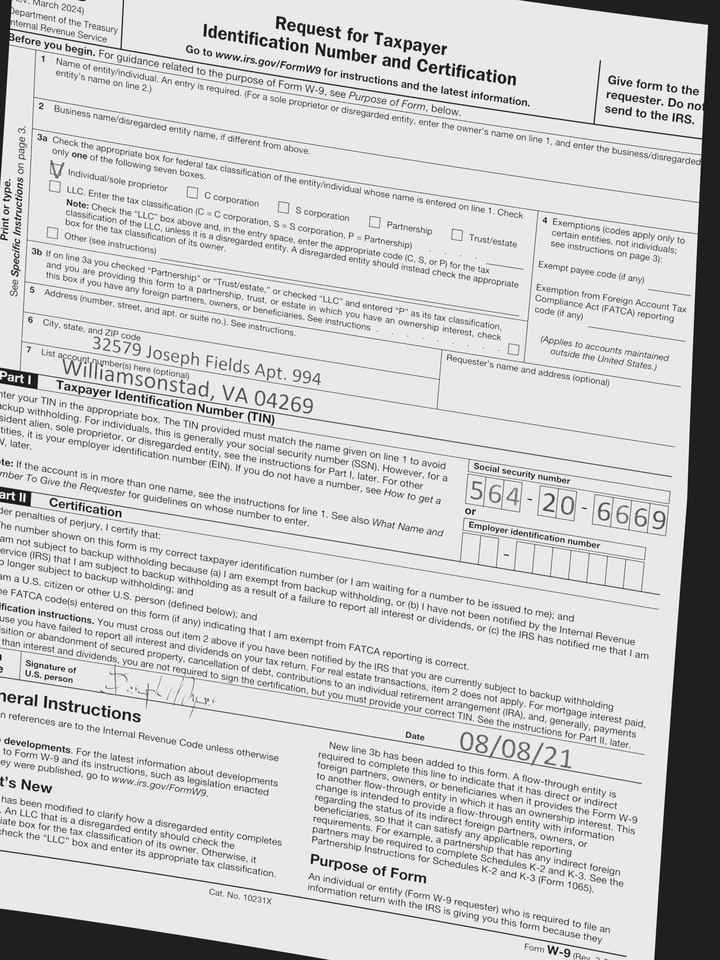
adr1: 32579 Joseph Fields Apt. 994
adr2: Williamsonstad, VA 04269
cbx: yes
ssn: 564206669
sdt: 08/08/21